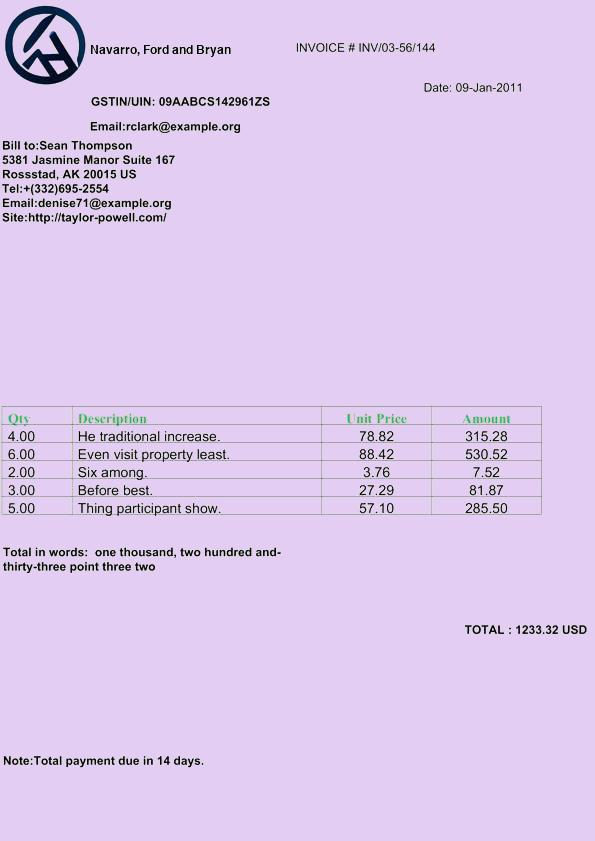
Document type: Invoice